Question: Describe the condition in detail:
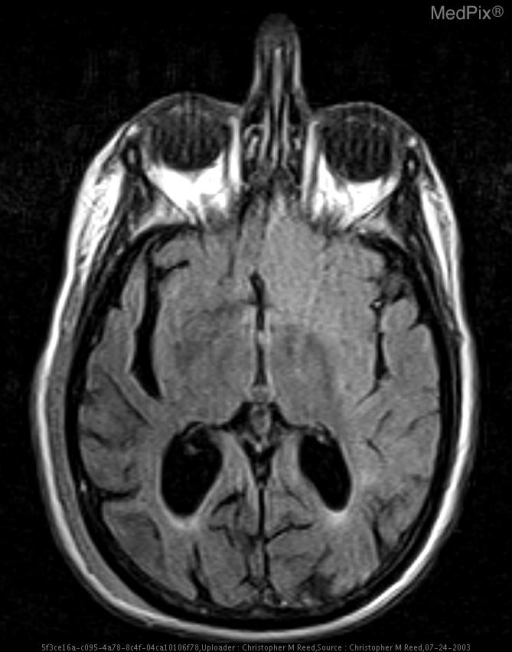
Answer: The disease is discussed as: The term "stroke" encompasses a wide array of pathological causes of cerebral ischemia. The clinical manifestations which lead to the diagnosis of "stroke" may be a result of cerebral infarction, primary intracranial hemorrhage, subarachnoid hemorrhage, or venous occlusion. Of these, cerebral infarction is found to account for patient symptoms 80% of the time. More specifically large vessel infarcts (ICA, MCA, and PCA) account for up to 50% of all clinical strokes.

NECT of the Head is frequently used as an initial study in patients presenting with stroke symptoms because of its relative speed and efficiency in stratifying patients into "bleed" and "infarct" groups for treatment purposes. While NECT may be fairly effective at ruling out hemorrhage, ruling in infarction in the acute setting is more problematic. Up to 60% of NECT scans will be completely negative within the first few hours of a cerebral infarction. Even when NECT findings are found in the first 24 hrs, they can be quite subtle.

Somewhere between 6 to 24 hours after an acute infarct NECT may begin to reveal the "dense MCA sign," the "insular ribbon sign," and early cerebral hypodensities with associated sulcal effacement indicating evolving edema. The dense MCA sign is seen as hyperattenuation of the MCA in usually at the base of the brain on the affected side (the MCA is responsible for up to 40-50% of acute cerebral stokes). The insular ribbon sign is seen as loss of the normally distinct gray-white matter differentiation in the insular cortex along the sylvian fissure.

In cases where the NECT is non-specific or negative in the setting of clinical stroke, MRI has proven to be particularly helpful. Specific MRI sequences reveal acute infraction immediately following an event. The sensitivity is therefore far greater than NECT in the first few minutes to hours. Early MR findings include the loss of normal flow voids in occluded vessels, signal abnormalities consistent with edema in the affected regions, and most notably diffusion abnormalities seen on diffusion weighted images (DWI). In an acute stroke, hyperintensity on the DWI will correspond to hypointensity on the ADC maps. Further explanation of the physics behind these imaging sequences is beyond the scope of this discussion but can be easily found in any comprehensive Neuroradiology or MRI Physics text.

In this case, you should notice that the initial NECT of the Head demonstrates some early findings concerning for left sided ACA and MCA infarction. The follow up MRI with DWI, ADC, and MRA sequences reveal much more dramatically the extent and severity of this patient's condition.